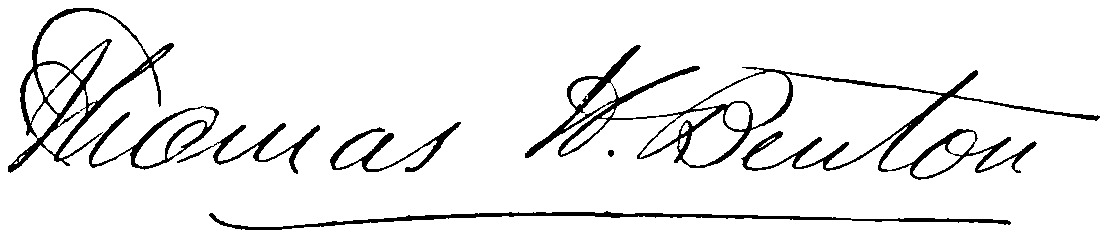
Signature of: thomas hart benton